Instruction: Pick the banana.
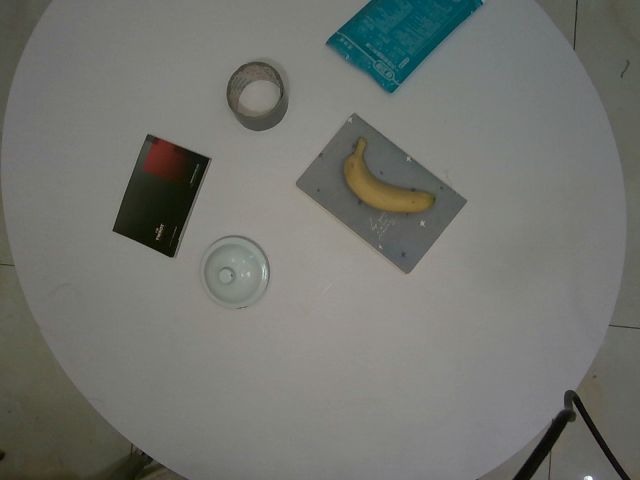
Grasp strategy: vertical